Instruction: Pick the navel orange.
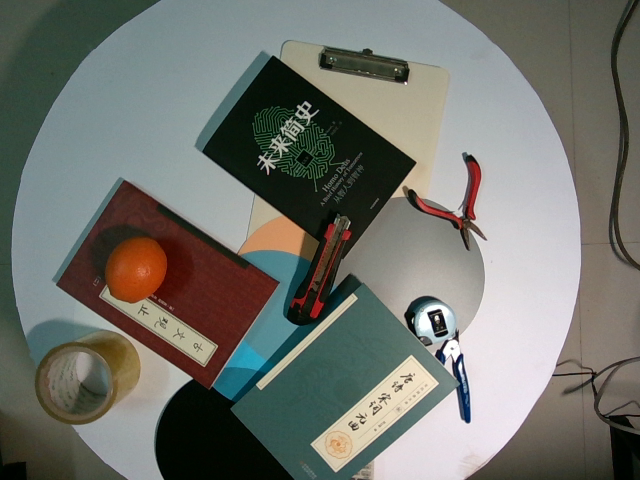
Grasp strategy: vertical